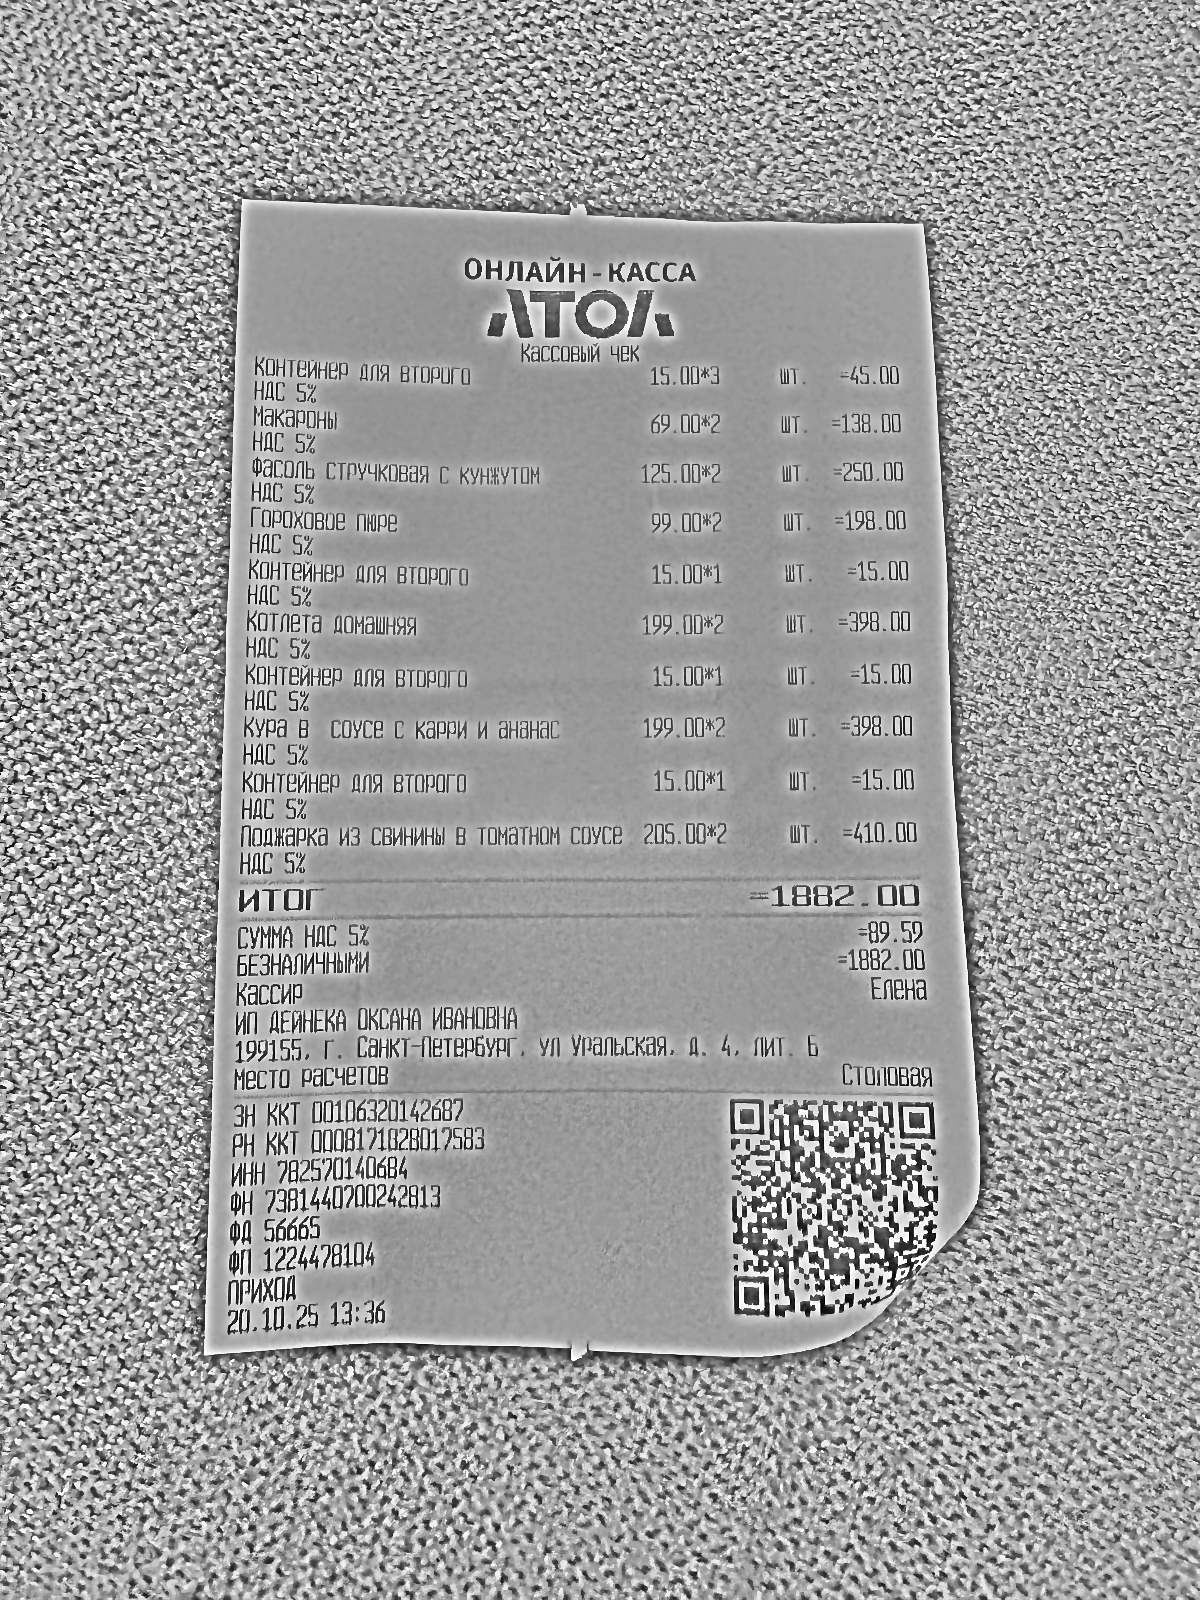
Продавец: ИП ДЕЙНЕКА ОКСАНА ИВАНОВНА
ИНН: 782570140684
Дата: 20.10.25
Товары: Контейнер для второго; Макароны; Фасоль стручковая с кунжутом; Гороховое пюре; Контейнер для второго; Котлета домашняя; Контейнер для второго; Кура в соусе с карри и ананас; Контейнер для второго; Поджарка из свинины в томатном соусе
Количество: 3; 2; 2; 2; 1; 2; 1; 2; 1; 2
Цена: 15.00; 69.00; 125.00; 99.00; 15.00; 199.00; 15.00; 199.00; 15.00; 205.00
Сумма: 45.00; 138.00; 250.00; 198.00; 15.00; 398.00; 15.00; 398.00; 15.00; 410.00
Итого: 1882.00